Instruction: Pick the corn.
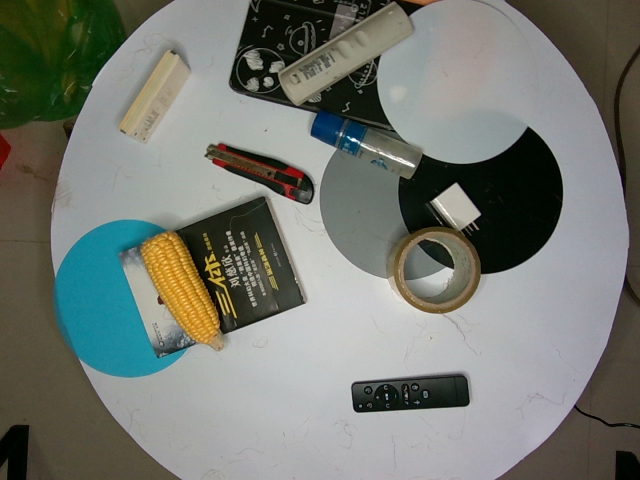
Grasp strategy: vertical